Question: What is the main concern?
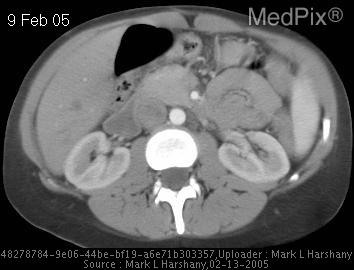
Answer: The findings suggest Early studies demonstrate an internal transmesenteric small bowel hernia without volvulus or ischemia.

Recent study demonstrate the "whirl" sign - indicating twisting of the bowel and, hence, volvulus.  No evidence of intestinal ischemia or necrosis on CT (no submucosal enhancement, bowel wall thickening, free fluid or pneumatosis intestinalis).. Level just below SMA takeoff. The patient might have a history of 27 y/o woman with sudden onset of periumbilical abdominal pain relieved only by "bending forward".  Previous surgery -  gastric bypass 2 years ago..